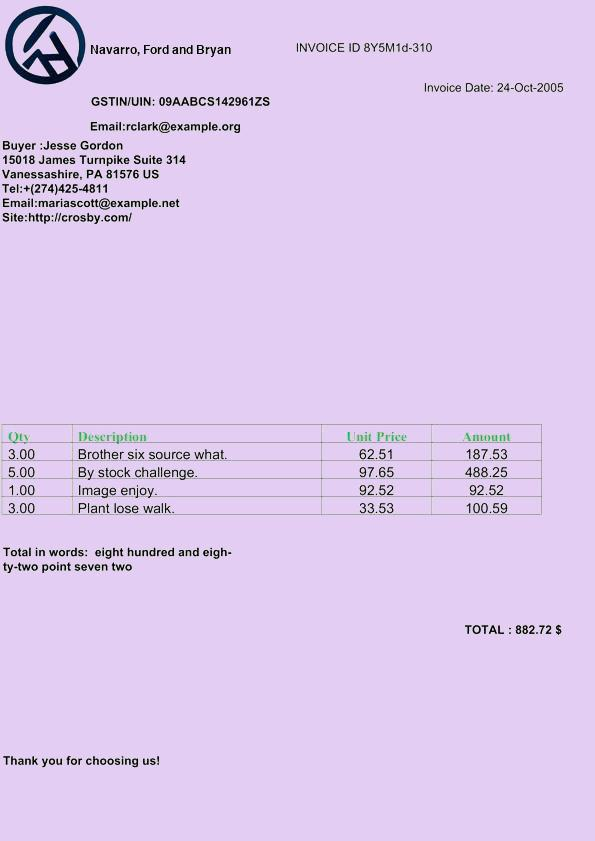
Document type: Invoice